Question: Talk about the condition:
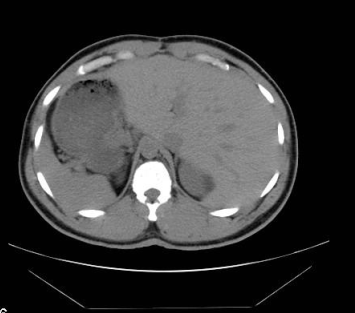
Answer: The disease is discussed as: There are three types of situs:
» situs solitus (normal),
» situs inversus (mirror image of normal), and
» situs ambiguous (1).

In regards to situs inversus, the systemic atrium is on the left, with a left-sided trilobed lung, liver, gallbladder, and inferior vena cava.  The pulmonary atrium is on the right with a right-sided bilobed lung, stomach, single spleen, and aorta.  Additionally, the cardiac apex is on the right (situs inversus with dextrocardia or situs inversus totalis) (2, 3).  Identified in about 0.01% of the population, situs inversus is recessively inherited, more common in males, and is associated with other congenital disorders such as polysplenia, asplenia, horseshoe kidney, diaphragmatic hernia, and annular pancreas (2, 4).

Kartagener syndrome is a type of primary ciliary dyskinesia (PCD) that includes: situs inversus, nasal polyposis with chronic sinusitis, and bronchiectasis.  It is present in anywhere from 20%-25% of patients have situs inversus, however, only 50% of patients with immotile cilia syndrome have situs inversus.  This 50/50 split relates to the role of cilia in creating chemical gradients in the embryo that organize Left-Right asymmetric development.

Impaired mucociliary clearance leads to recurrent lung infections, bronchiectasis predominately affecting the lower lung fields, chronic sinusitis, and otitis media (1, 2, 3).